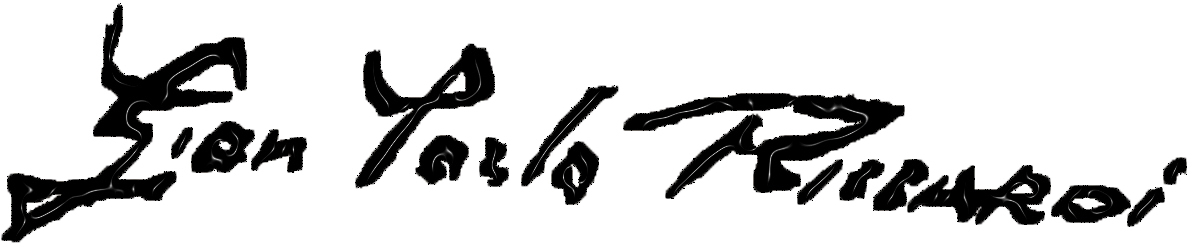
Signature of: gian carlo riccardi